Question: What is the main concern?
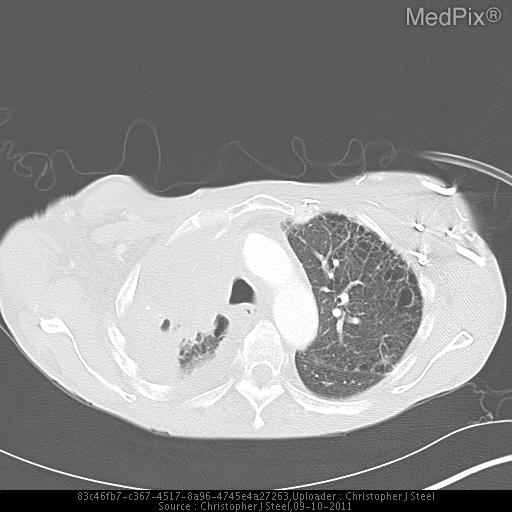
Answer: The findings suggest • CXR: bilateral breast enlargement, blunting of the costophrenic sulci, bilateral pleural effusions, consolidation of the right upper lobe

• CT: bilateral breast enlargement, right sided pleural effusion, elevation of the right hemidiaphragm, right upper lobe mass causing occlusion of the right brachiocephalic vein, extensive venous collateral formation. Opacification of the right hemithorax. The left hemithorax is showing COPD changes consistent with the patient's smoking history. Emphysema is in a centrilobular distribution, which is characteristic of smoking.. The patient might have a history of 59 year-old woman presents with facial swelling and discomfort in her breasts.  These symptoms are worse in the morning, and are exacerbated when lying flat. The patient also endorses worsening orthopnea..